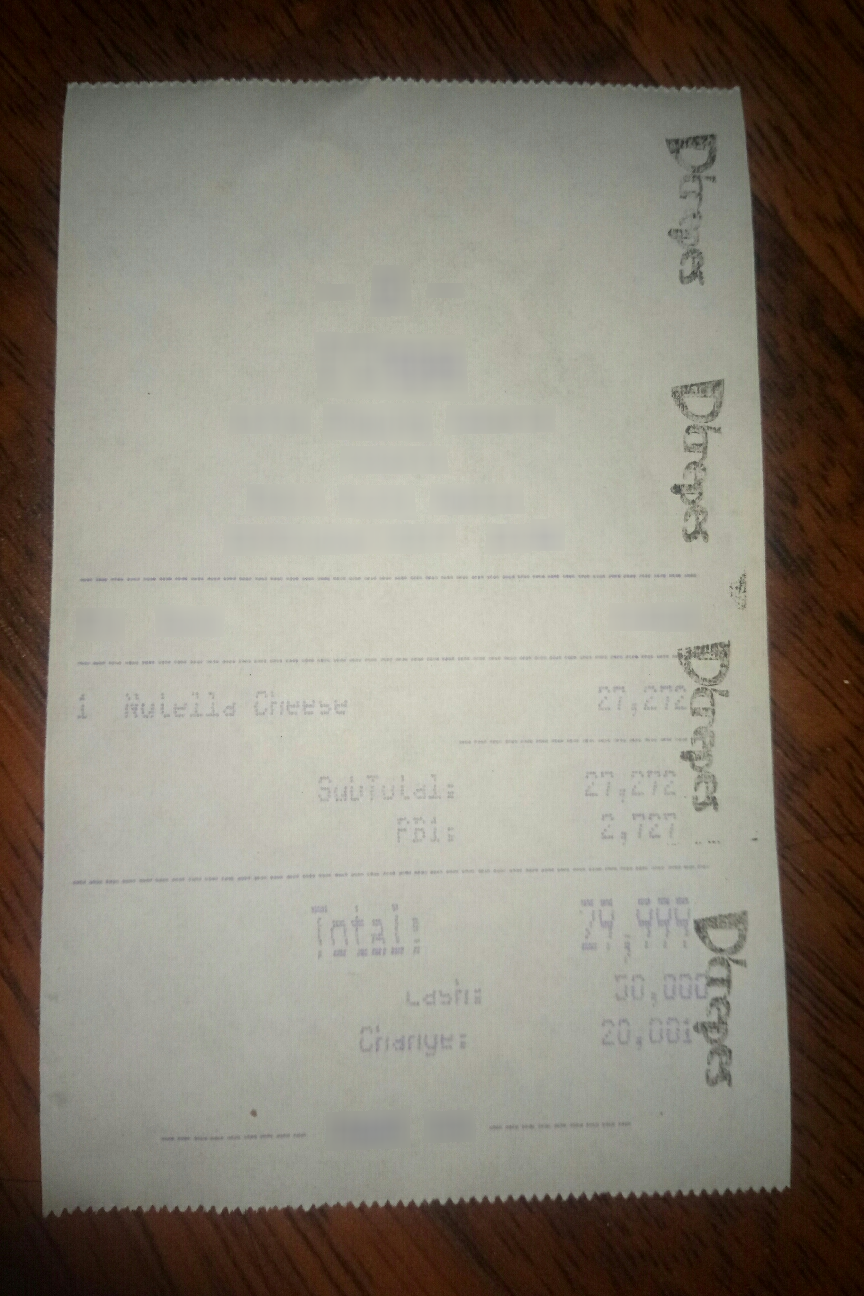
Number of items: 3
Subtotal: 27,272
Tax: 2,727
Total: 29,999
OCR text regions:
text: Nutella
text: Cheese
text: 1
text: 27,272
text: SubTotal:
text: 27,272
text: PB1:
text: 2,727
text: Total:
text: 29,999
text: Cash:
text: 50,000
text: Change:
text: 20,001